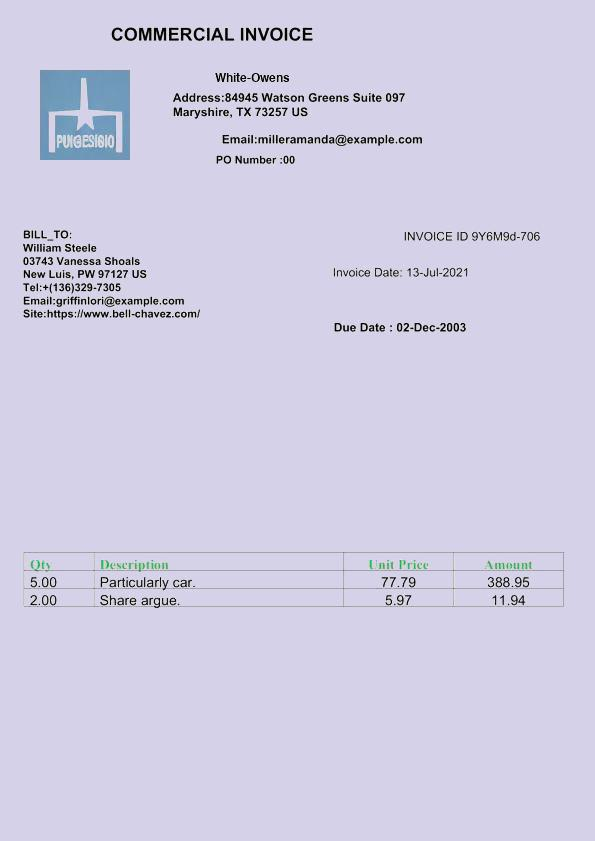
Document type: Invoice